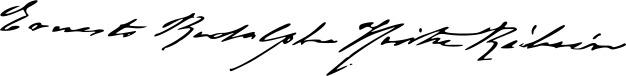
Signature of: ernesto hintze ribeiro